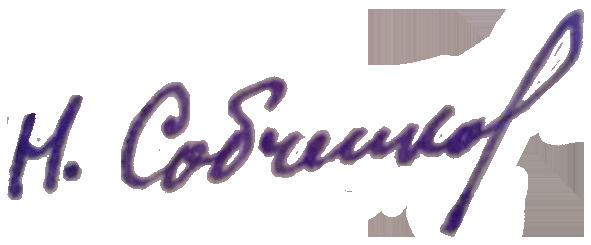
Signature of: q64281786